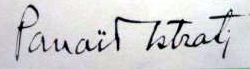
Signature of: panait istrati